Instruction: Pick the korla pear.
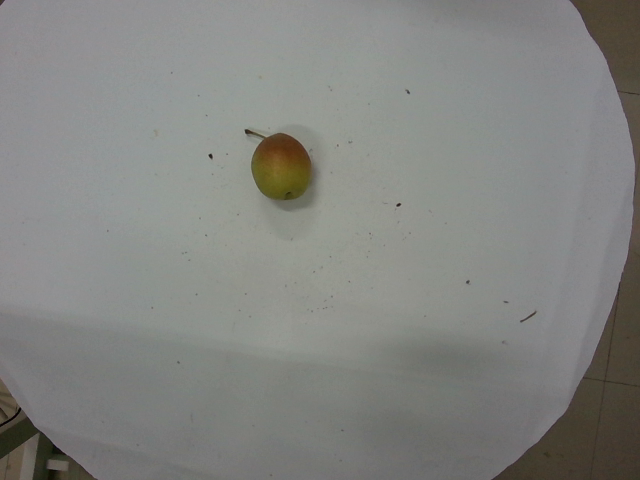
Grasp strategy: vertical